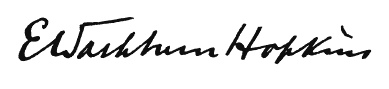
Signature of: edward washburn hopkins